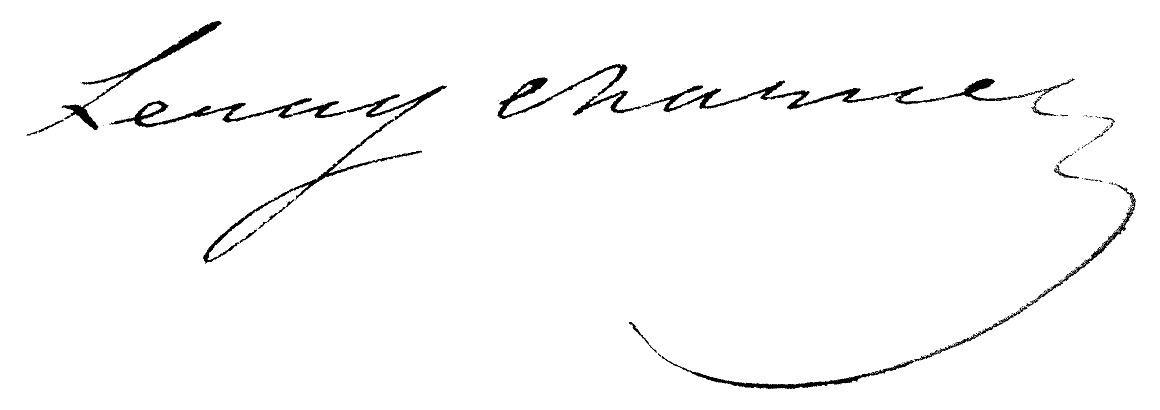
Signature of: albert magdelaine claude de lezay marnésia